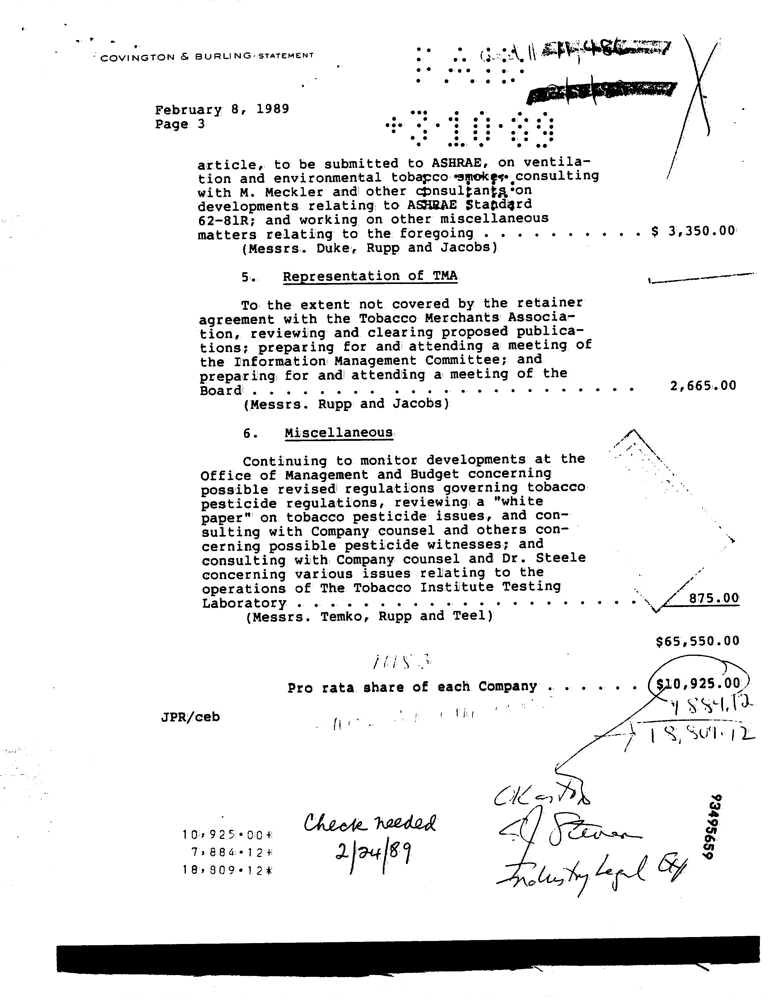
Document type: Invoice